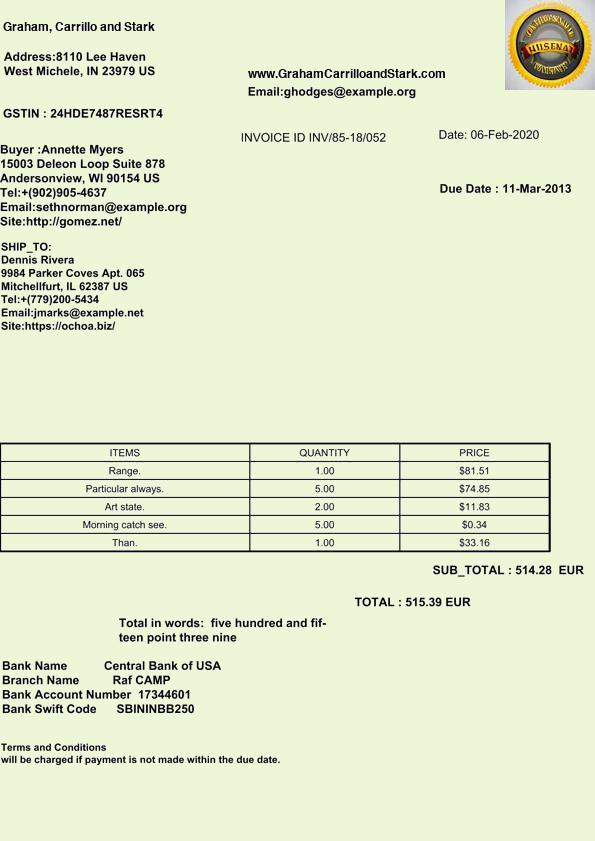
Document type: Invoice